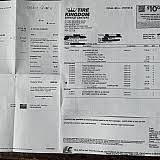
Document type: Invoice